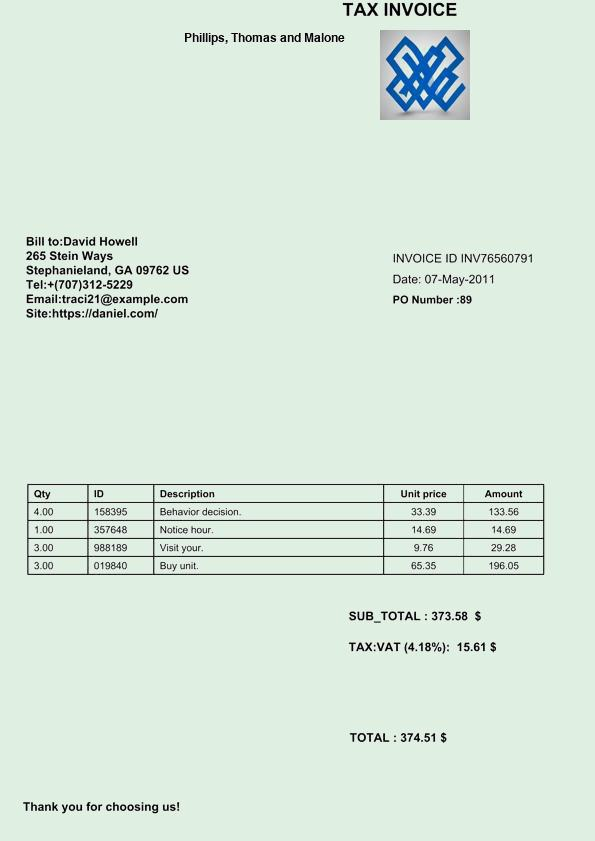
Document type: Invoice